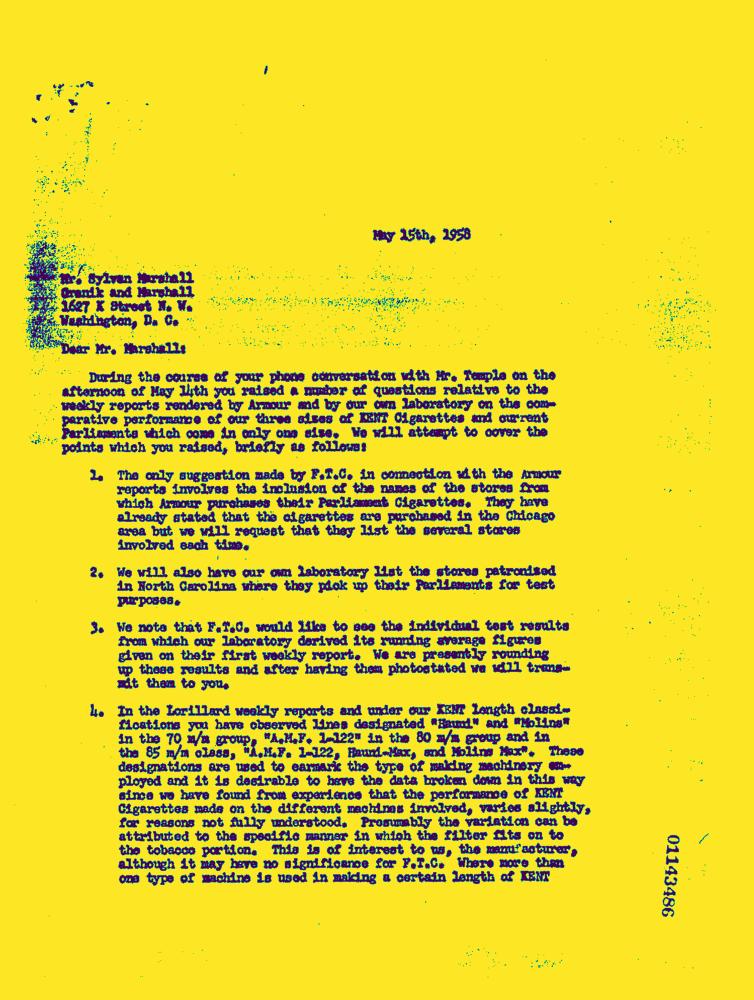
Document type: Letter-Doc